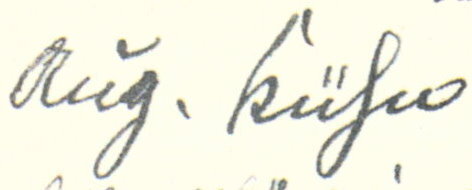
Signature of: august kühn